Question: What is the address or location of the property listed in the document?
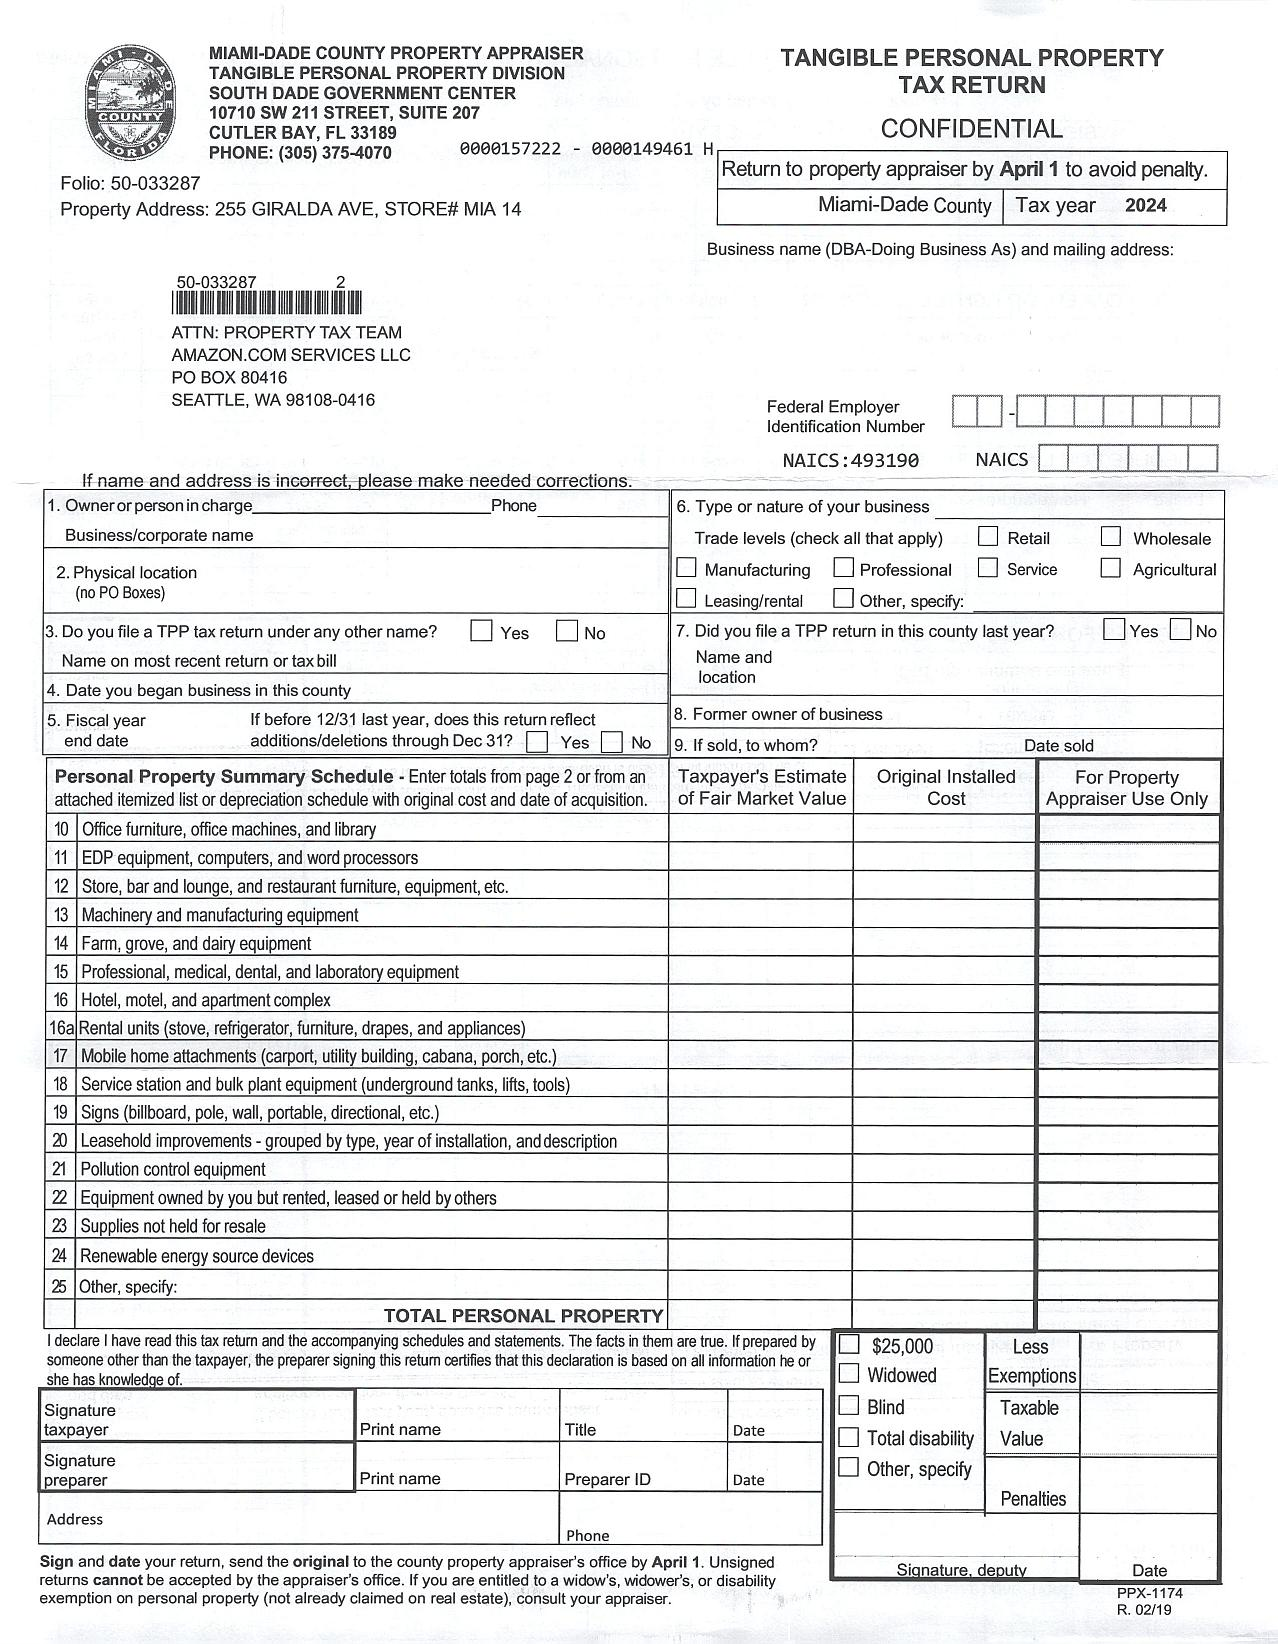
Answer: "255 GIRALDA AVE, STORE# MIA 14"